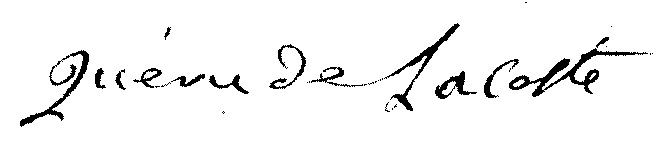
Signature of: pierre quéru de la coste